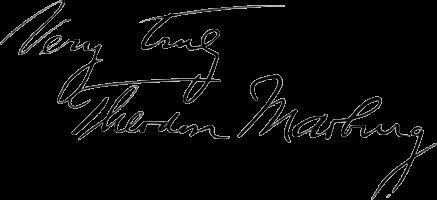
Signature of: theodore marburg sr